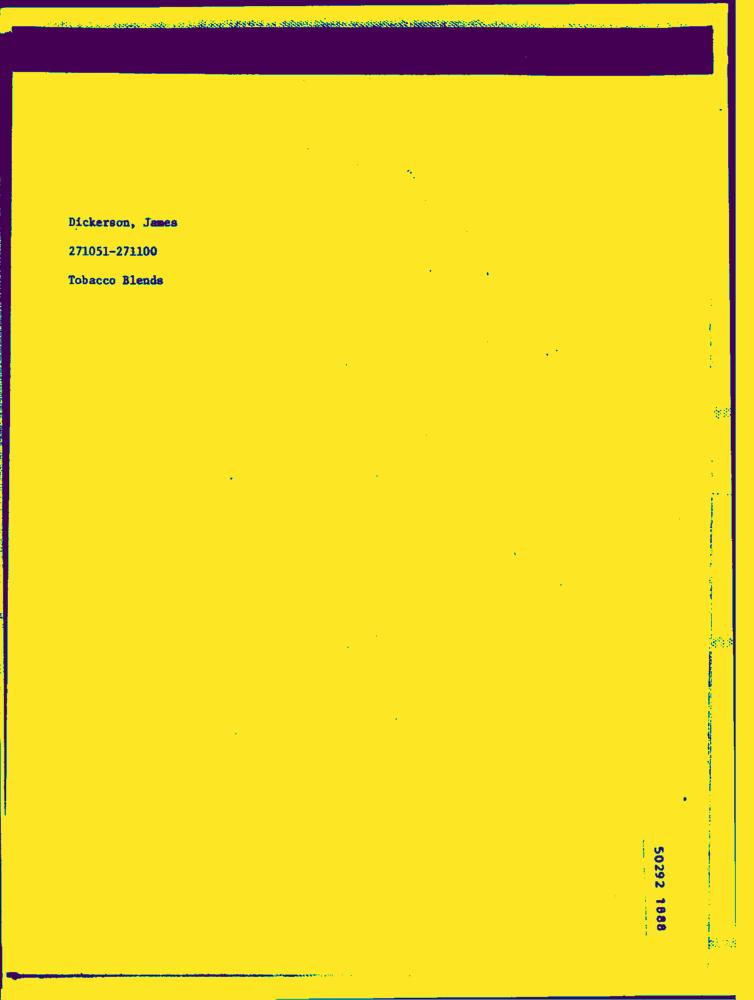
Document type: Hand-Written